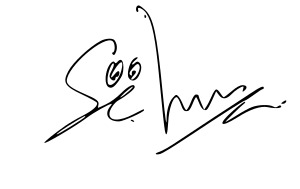
Signature of: oh se hun